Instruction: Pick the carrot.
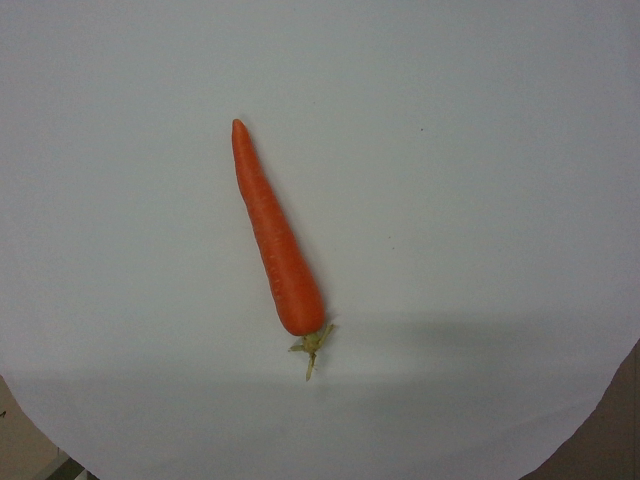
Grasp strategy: vertical